Question: What do the imaging results show?
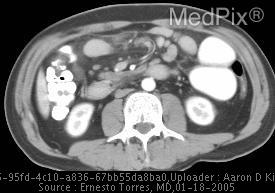
Answer: The imaging shows Focal wall thickening (11mm) of a segment of jejunum in the left upper quadrant.  This segment of jejunum is also dilated with a maximum diameter of 5.3 cm with retained contrast and an air-fluid level.  Also noted is surrounding lymphadenopathy and peritoneal fat stranding, the largest mesenteric lymphnode measuring 1.3cm in its shortest diameter. Dilated loop of jejunum in upper left quadrant with thickening of jejunal wall and enlarged mesenteric lymphnodes..